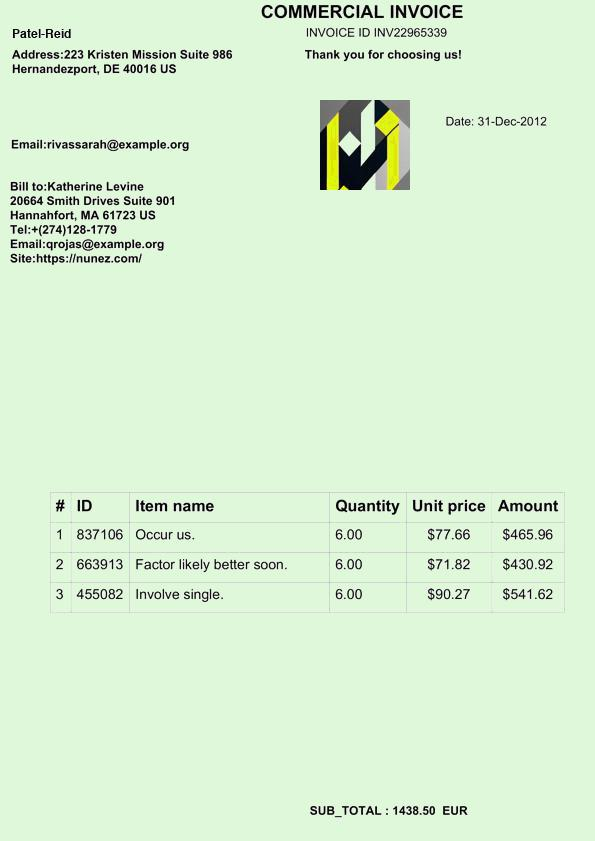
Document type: Invoice